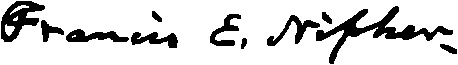
Signature of: francis eugene nipher